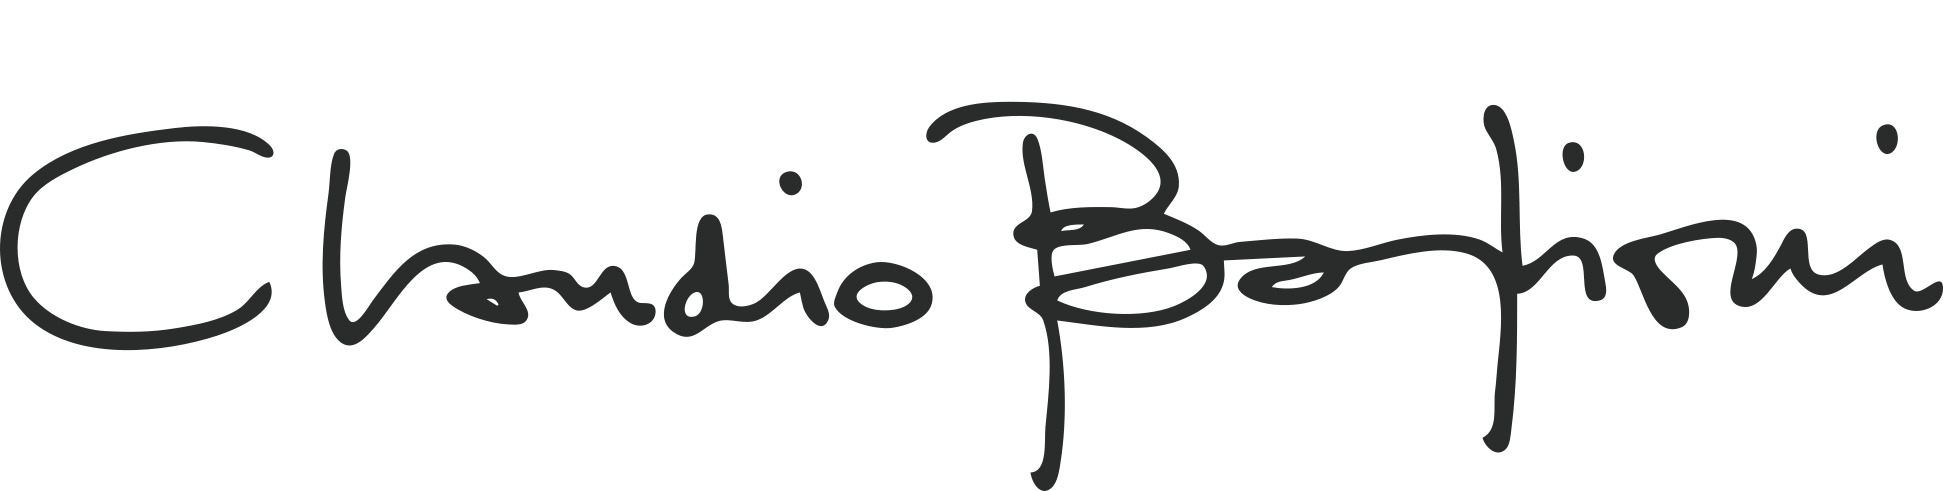
Signature of: claudio baglioni